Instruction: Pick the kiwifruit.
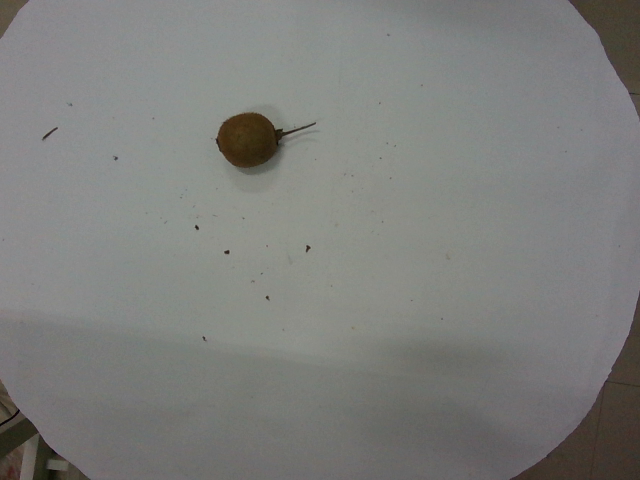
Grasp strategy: vertical